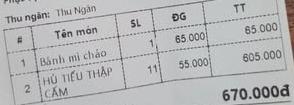
Thu ngân: Thu Ngân

<table>
  <tr>
    <th>#</th>
    <th>Tên món</th>
    <th>SL</th>
    <th>ĐG</th>
    <th>TT</th>
  </tr>
  <tr>
    <td>1</td>
    <td>Bánh mì chảo</td>
    <td>1</td>
    <td>65.000</td>
    <td>65.000</td>
  </tr>
  <tr>
    <td>2</td>
    <td>HÚ TIẾU THẬP CẨM</td>
    <td>11</td>
    <td>55.000</td>
    <td>605.000</td>
  </tr>
</table>

670.000đ